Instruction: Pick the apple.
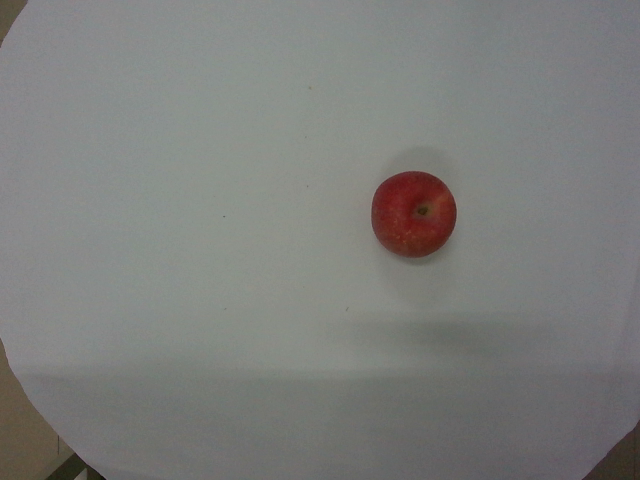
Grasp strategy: vertical